Question: Explain the disease:
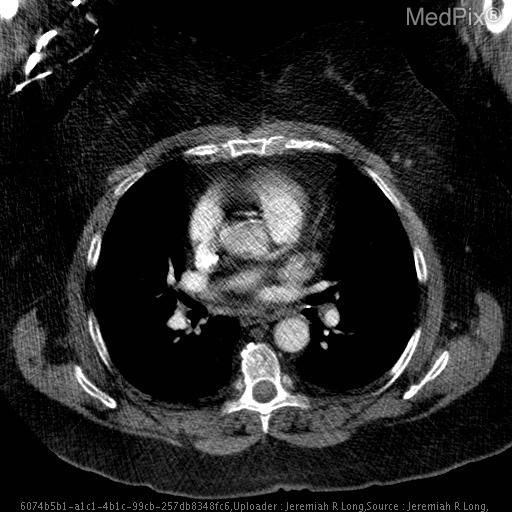
Answer: The disease is discussed as: Lipomatous hypertrophy of the interatrial septum (LHAS) is a benign process characterized by accumulation of fat within the interatrial septum.  The incidence of LHAS is 1% in autopsy series and increases with increasing age and obesity.  This lesion is of little clinical significance; patients with LHAS have slightly higher risk of supraventricular tachycardia, and several cases of hemodynamically significant SVC obstruction have been reported.  Otherwise, LHAS tends to be an incidental finding.
	At imaging, LHAS demonstrates fat attenuation and follows the signal intensity of fat on MR sequences.  Narrowing of the lesion around the fossa ovalis lends the lesion a dumbbell-shaped contour.
	The presence of fat in a cardiac mass excludes lesions such as myxomas, fibromas, and fibroelastosis.  Cardiac lipomas are uncommon lesions and tend to be subendocardial or subpericaridal in location, and generally a capsule can be found at imaging.  Cardiac liposarcomas are extremely rare, often presenting with metastases or cardiac constrictive symptoms.